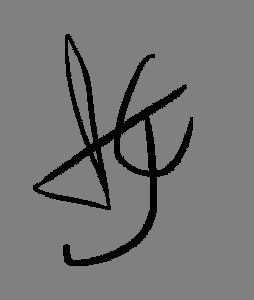
Signature of: iñaki godoy